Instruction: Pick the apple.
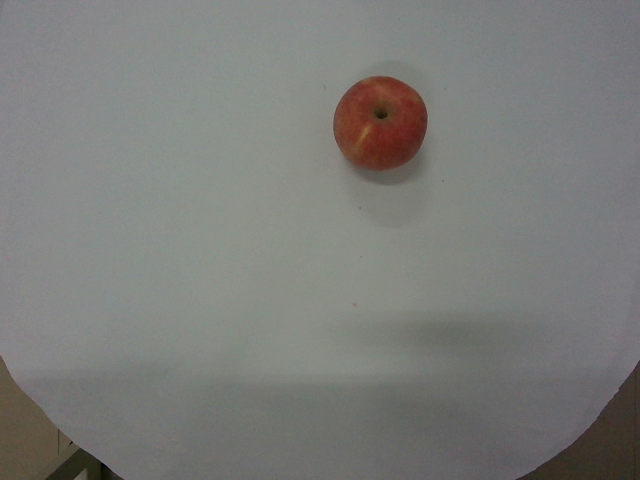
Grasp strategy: vertical